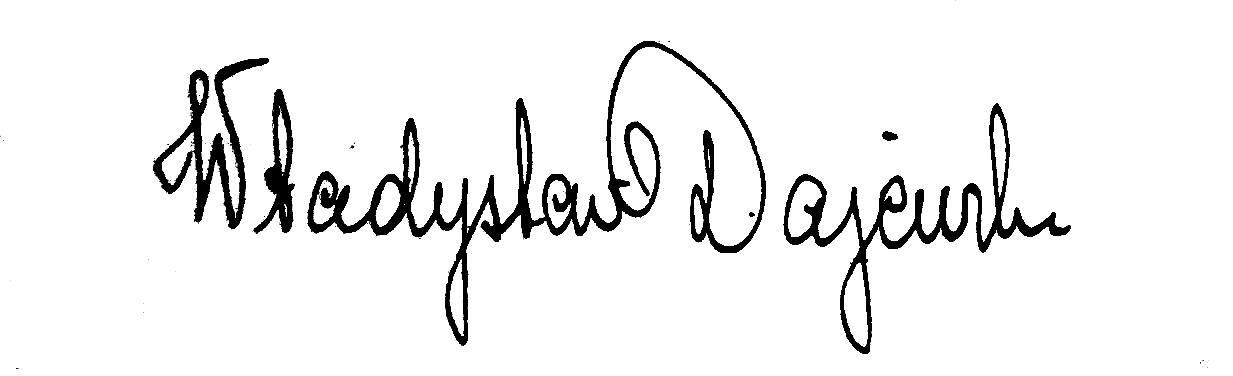
Signature of: władysław dajewski